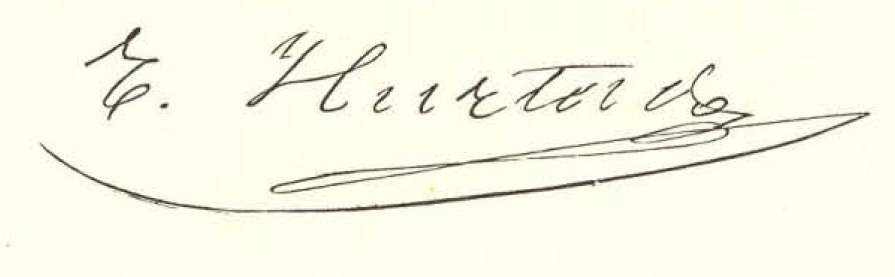
Signature of: ezequiel hurtado